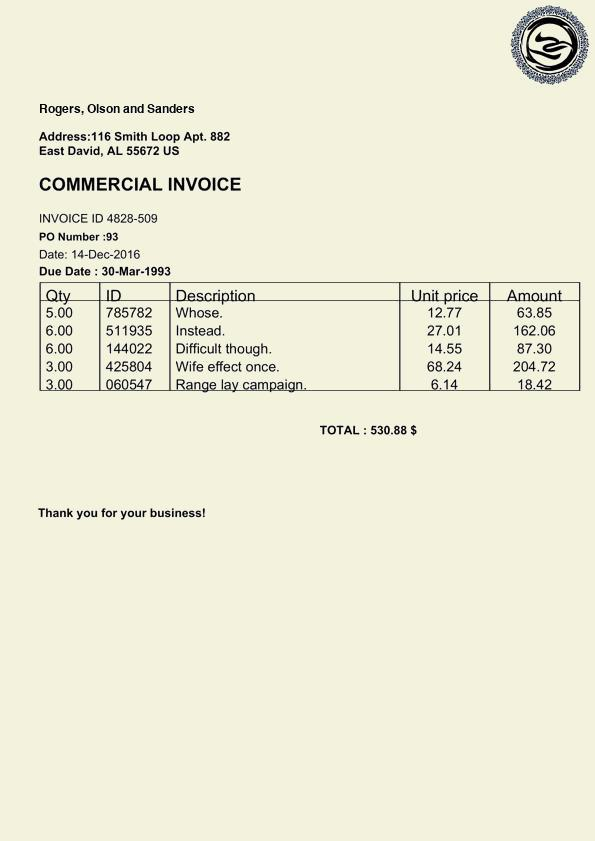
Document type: Invoice